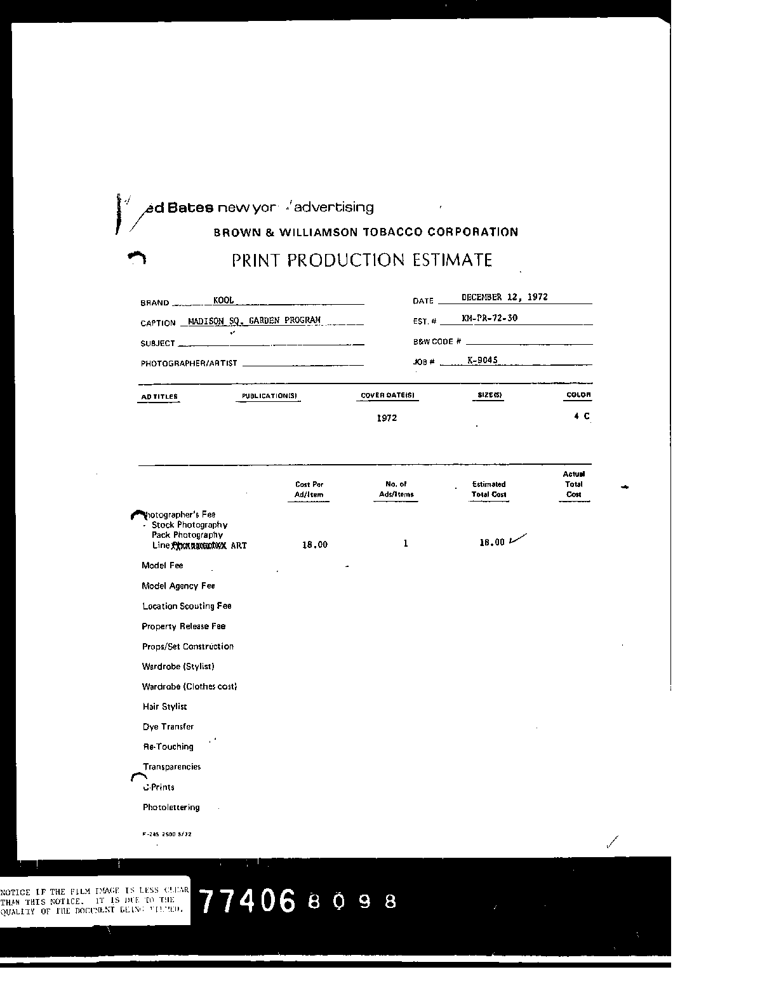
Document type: Invoice